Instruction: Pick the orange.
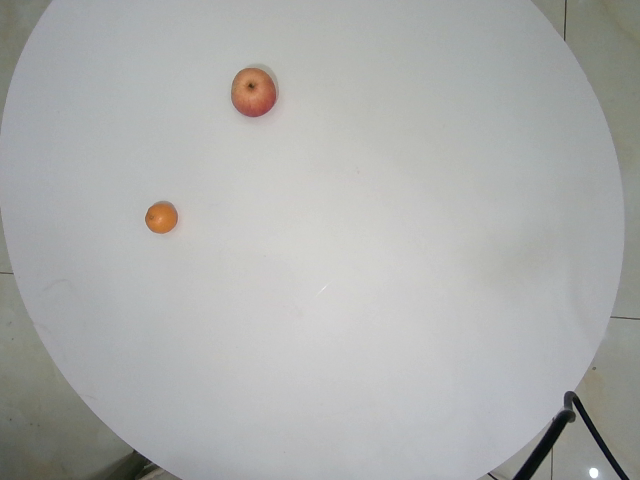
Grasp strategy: vertical